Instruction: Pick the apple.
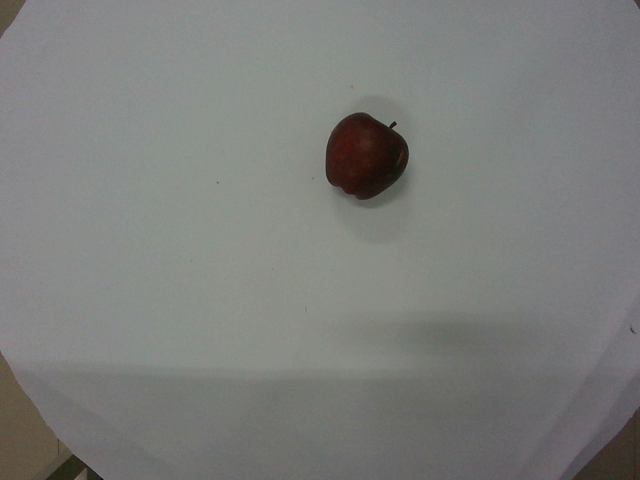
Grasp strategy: vertical